Question: How does the patient history play a role?
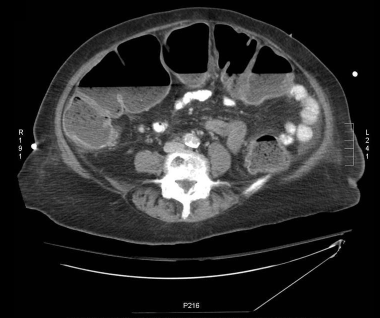
Answer: The patient's history of This 83 year-old African-American female with a past medical history of hypothyroidism, hypertension, and type II diabetes mellitus presented to the emergency room with one week of constipation.  The patient had fallen 2 weeks prior to this presentation and by her report had been placed on acetaminophen/oxycodone for pain in her right knee.  Shortly thereafter, the frequency of her stools decreased.  At presentation, the patient had not passed stool in 5 days.    Of note, the patient was admitted about one month prior for hyponatremia that was complicated by Clostridium difficile colitis.  The patient was still receiving oral vancomycin for treatment.  On arrival, she denied any abdominal pain, nausea or vomiting, recent diarrhea, abdominal distension, dark or bloody stools, or bright red blood per rectum.
     Evaluation by the emergency physician noted a heart rate >150 beats per minute.  An electrocardiogram showed new onset atrial fibrillation with rapid ventricular response.  The patient was admitted to the cardiac care unit for further evaluation of the new dysrhythmia.  An acute abdominal series was obtained on admission for evaluation of constipation.
     Over the first night of admission, the dysrhythmia spontaneously converted to sinus tachycardia.  The patient had two large solid bowel movements, but then developed severe diffuse abdominal pain and distension with altered mental status by morning.  A surgical consult and further imaging were obtained. is key in understanding the case.